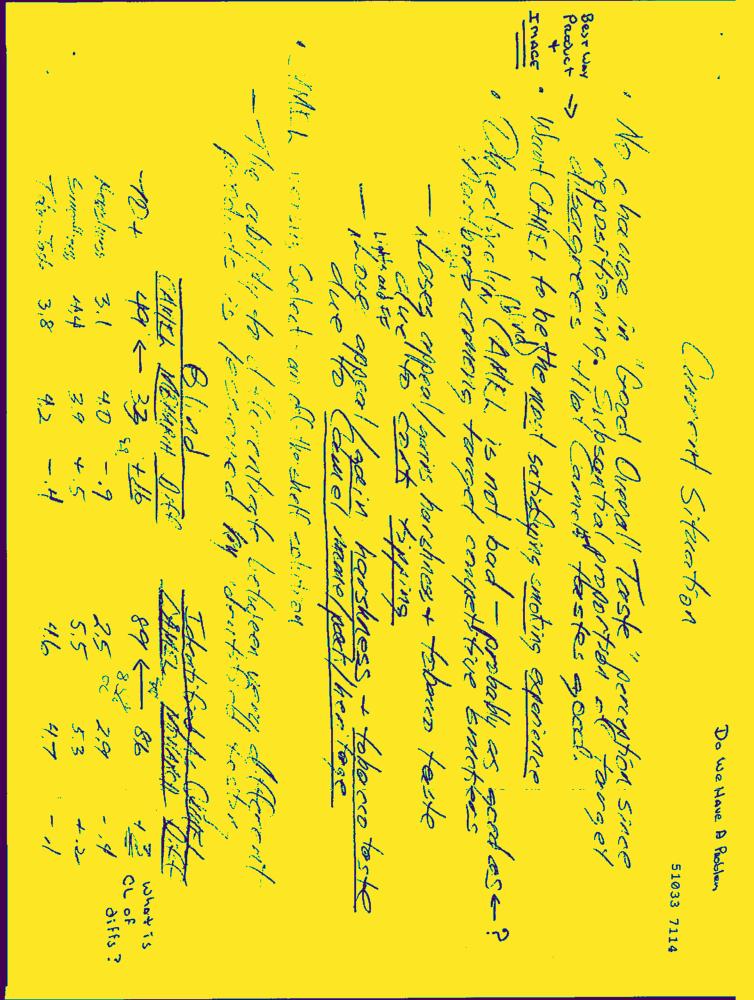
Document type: Hand-Written